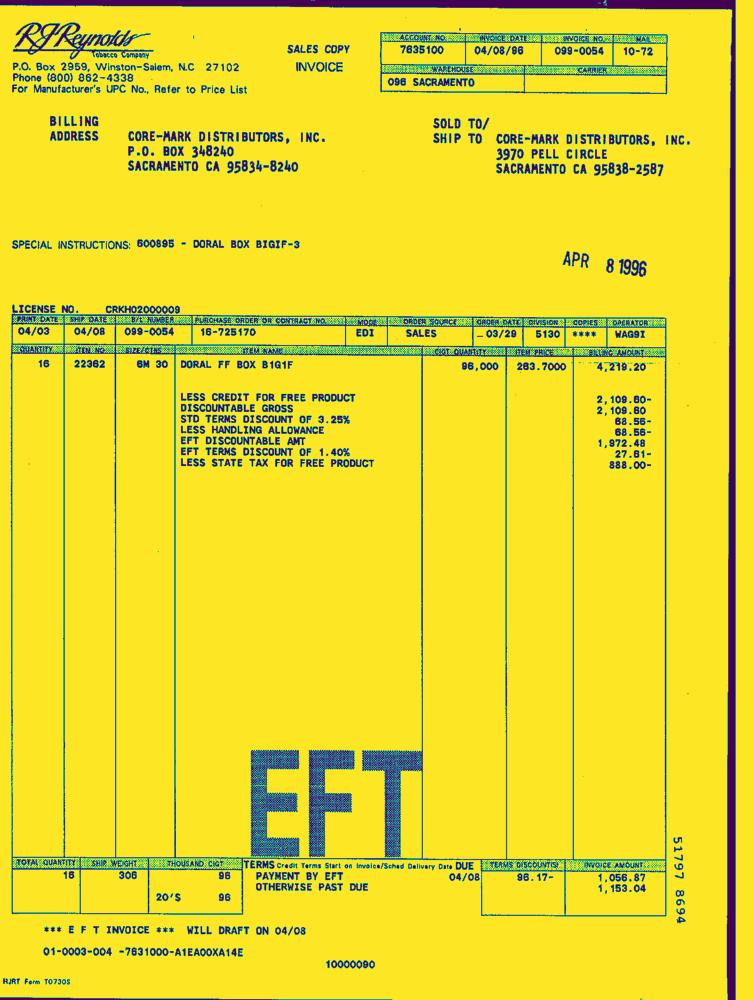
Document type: Invoice-Doc